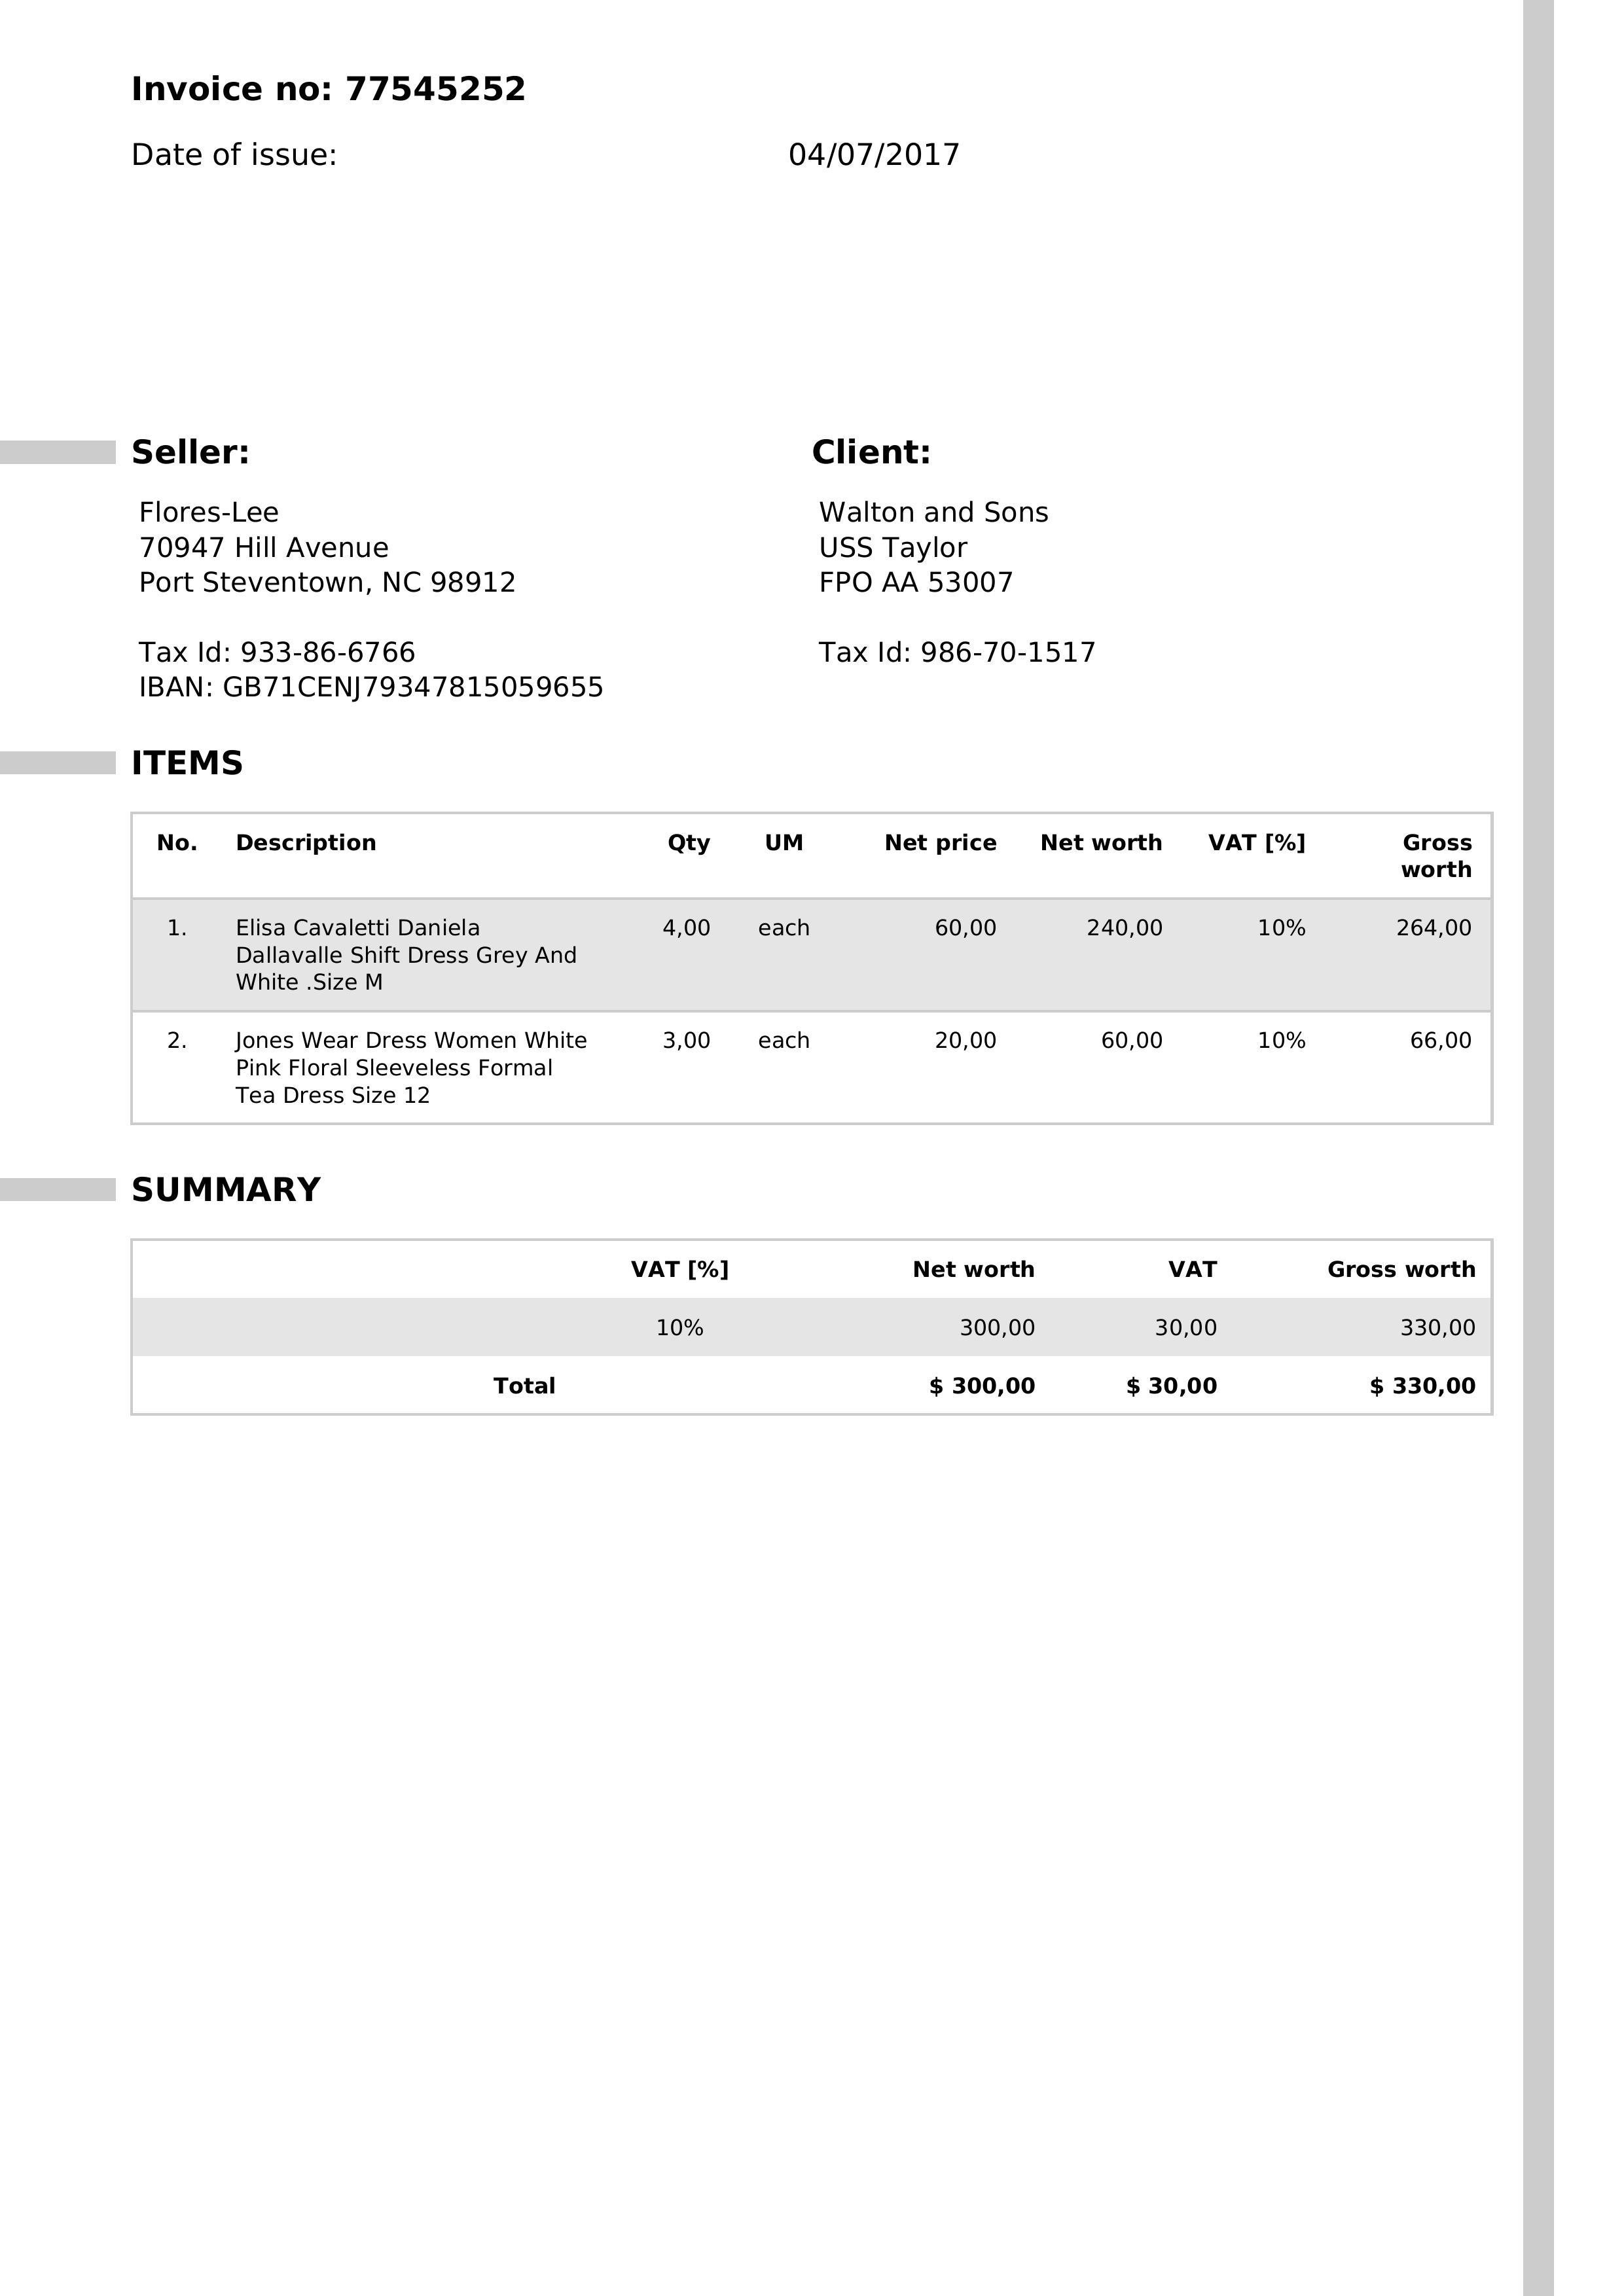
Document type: Invoice